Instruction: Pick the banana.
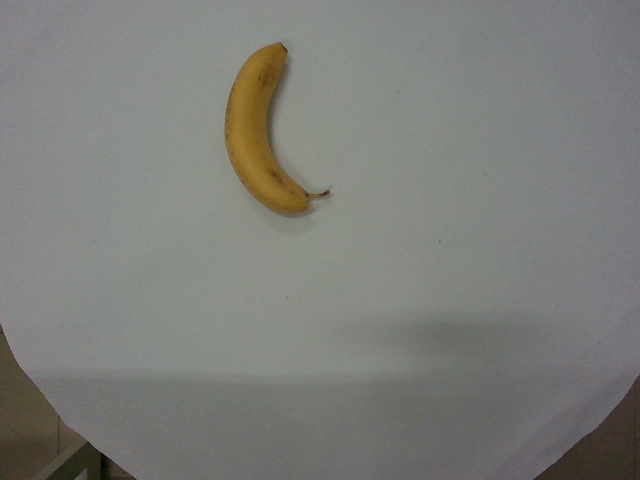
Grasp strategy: vertical